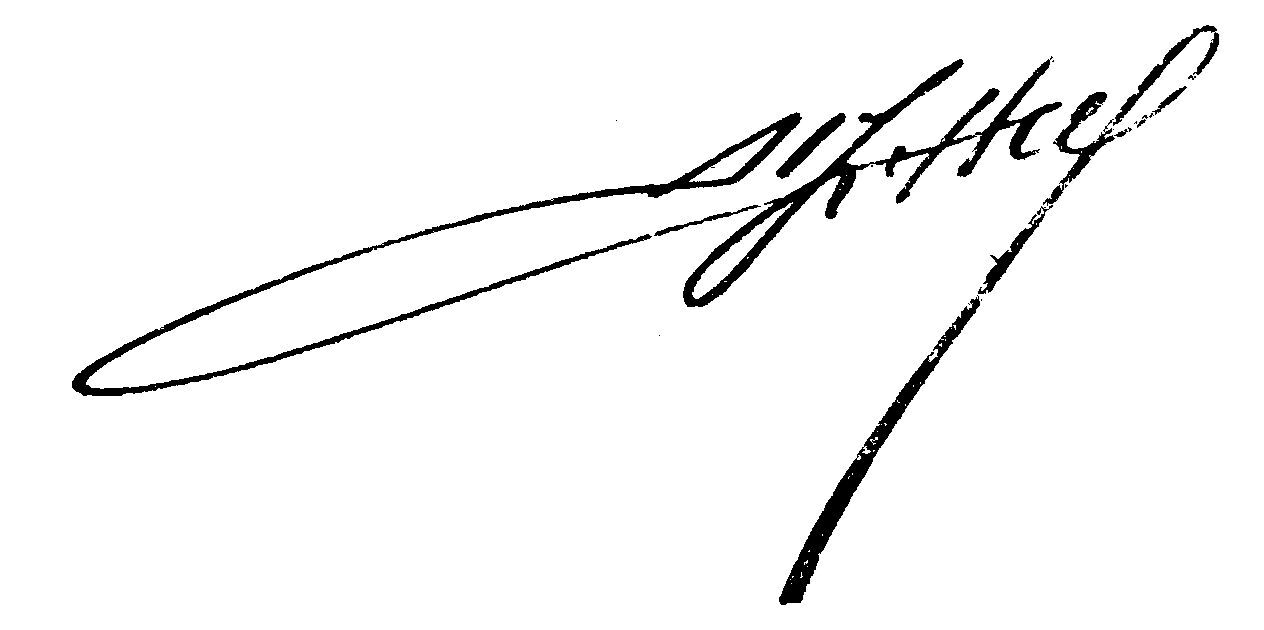
Signature of: jean baptiste baffrey